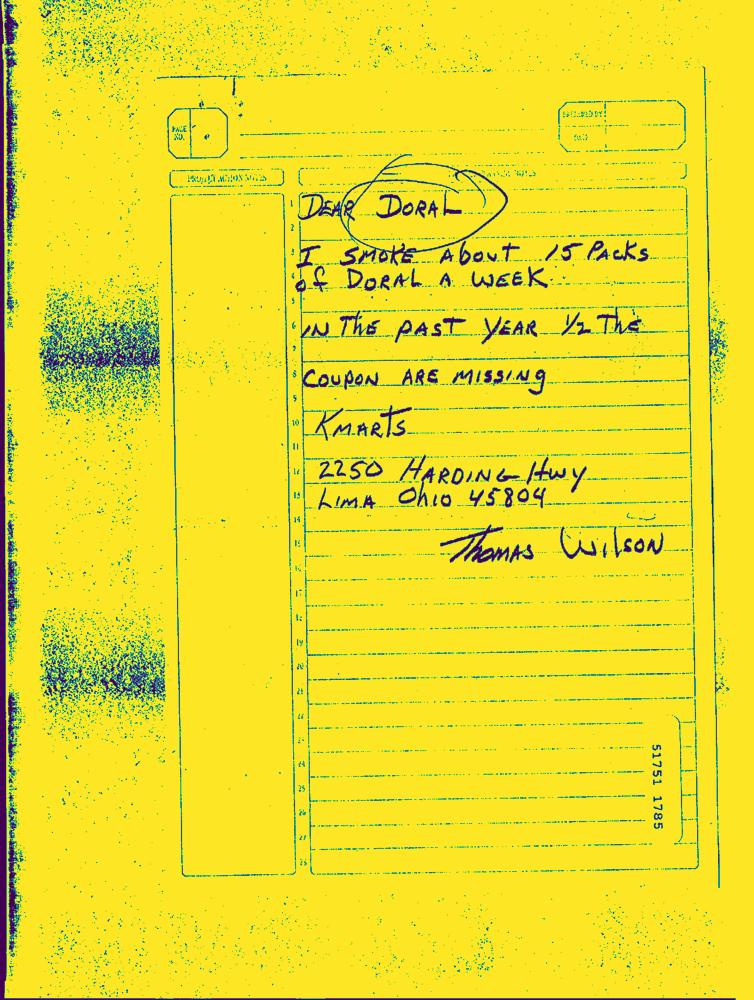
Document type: Hand-Written